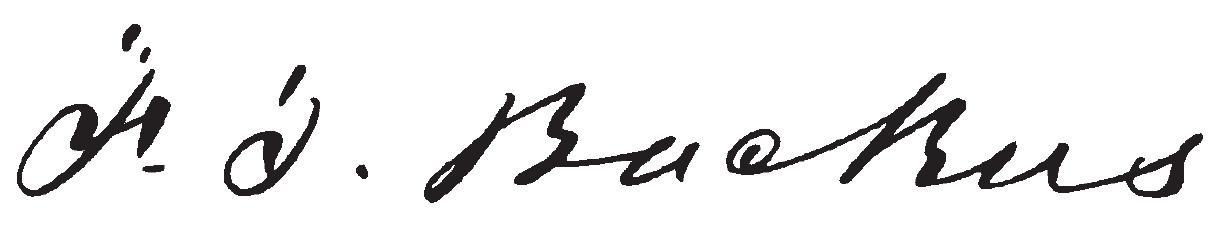
Signature of: franklin thomas backus